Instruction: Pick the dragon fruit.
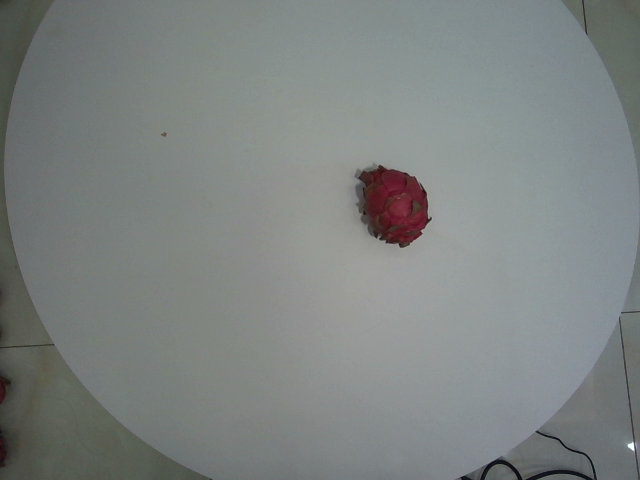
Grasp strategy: vertical